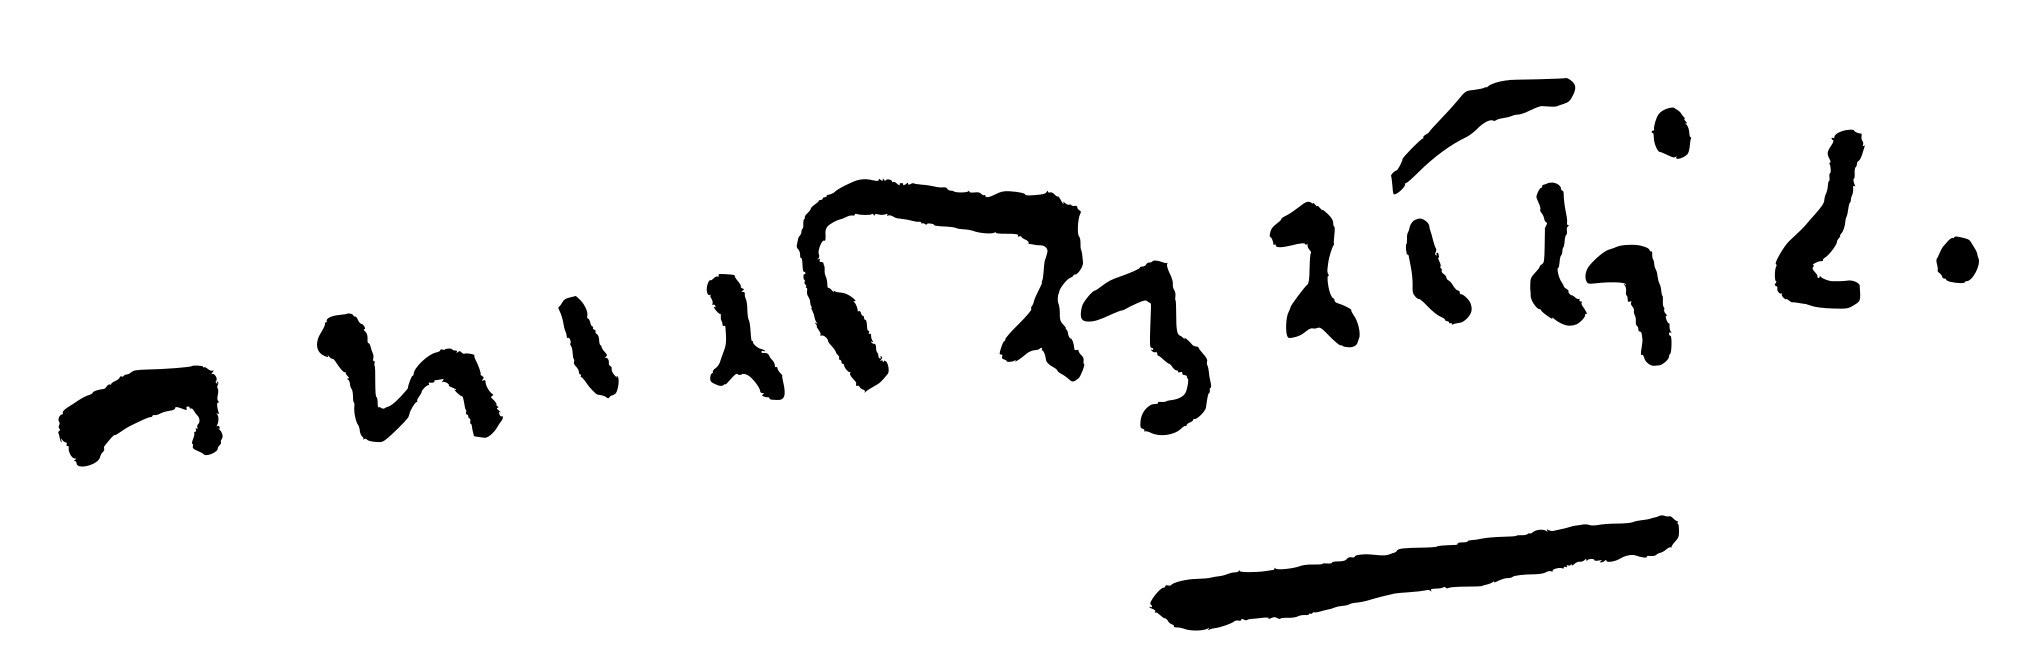
Signature of: kalapi